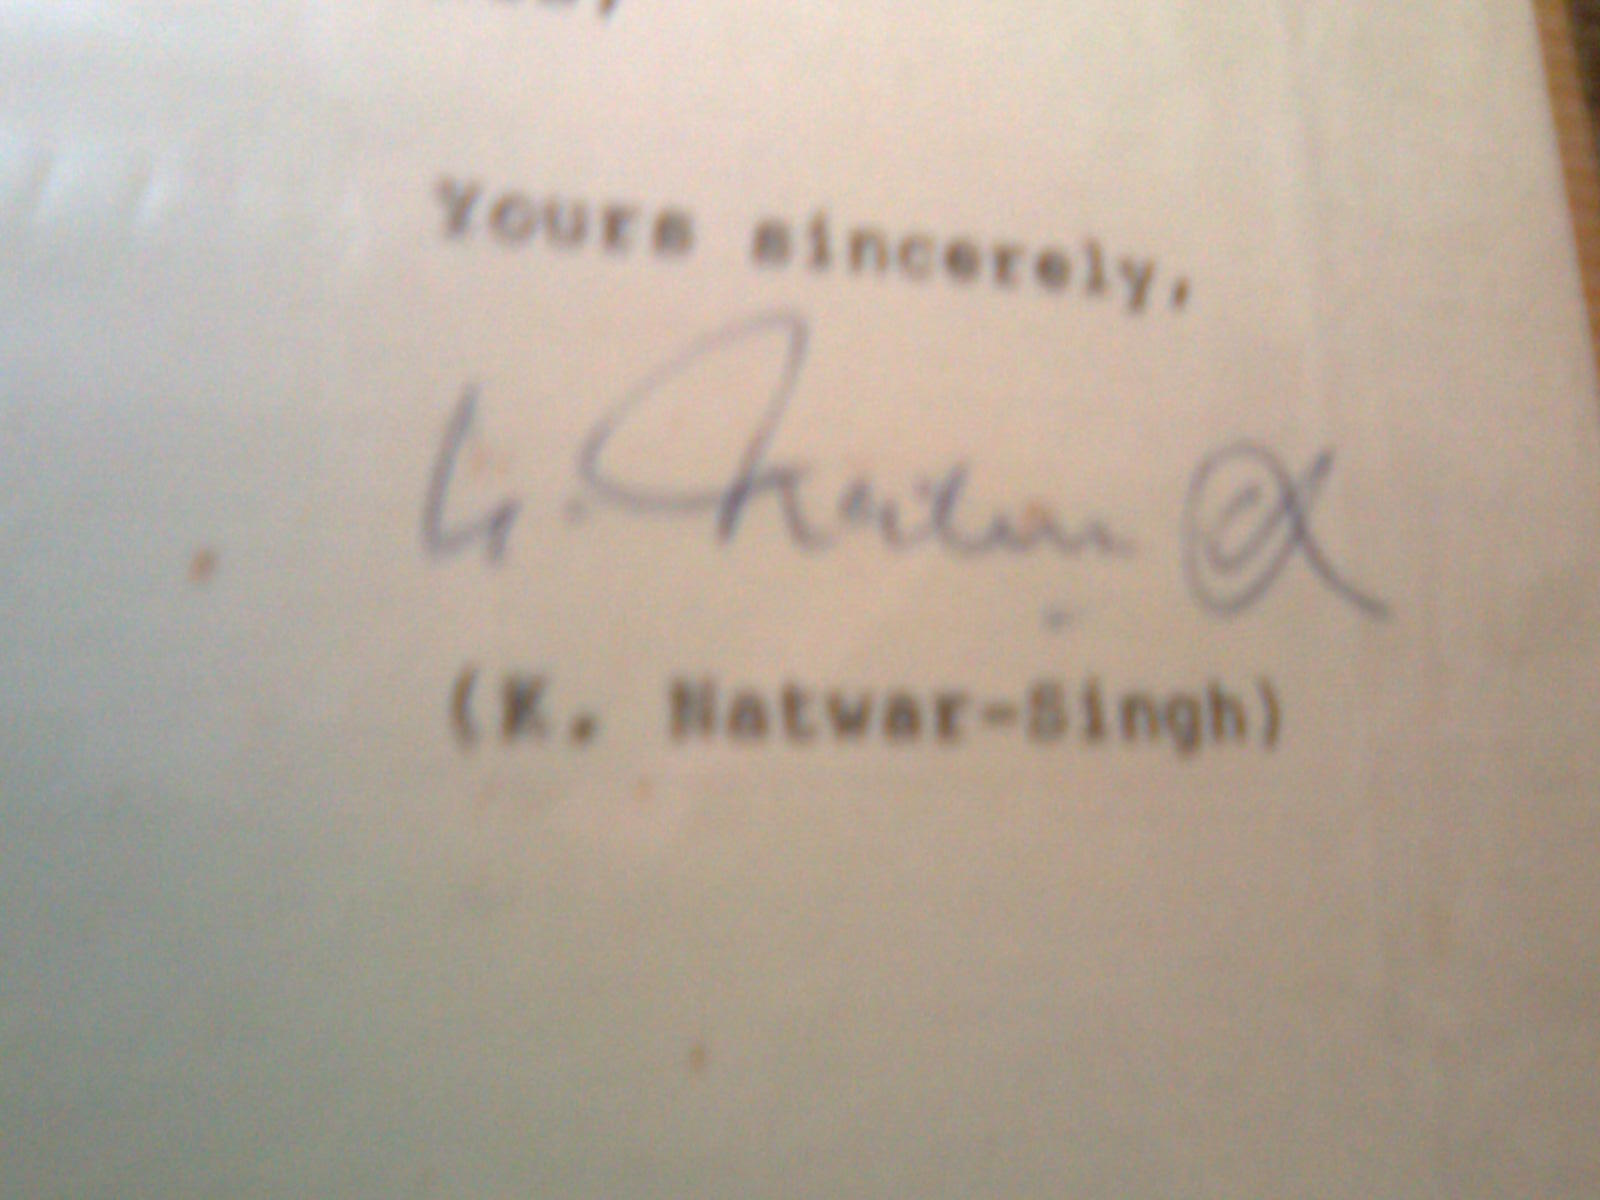
Signature of: k natwar singh